Question: What is the estimated tax bill amount according to the document?
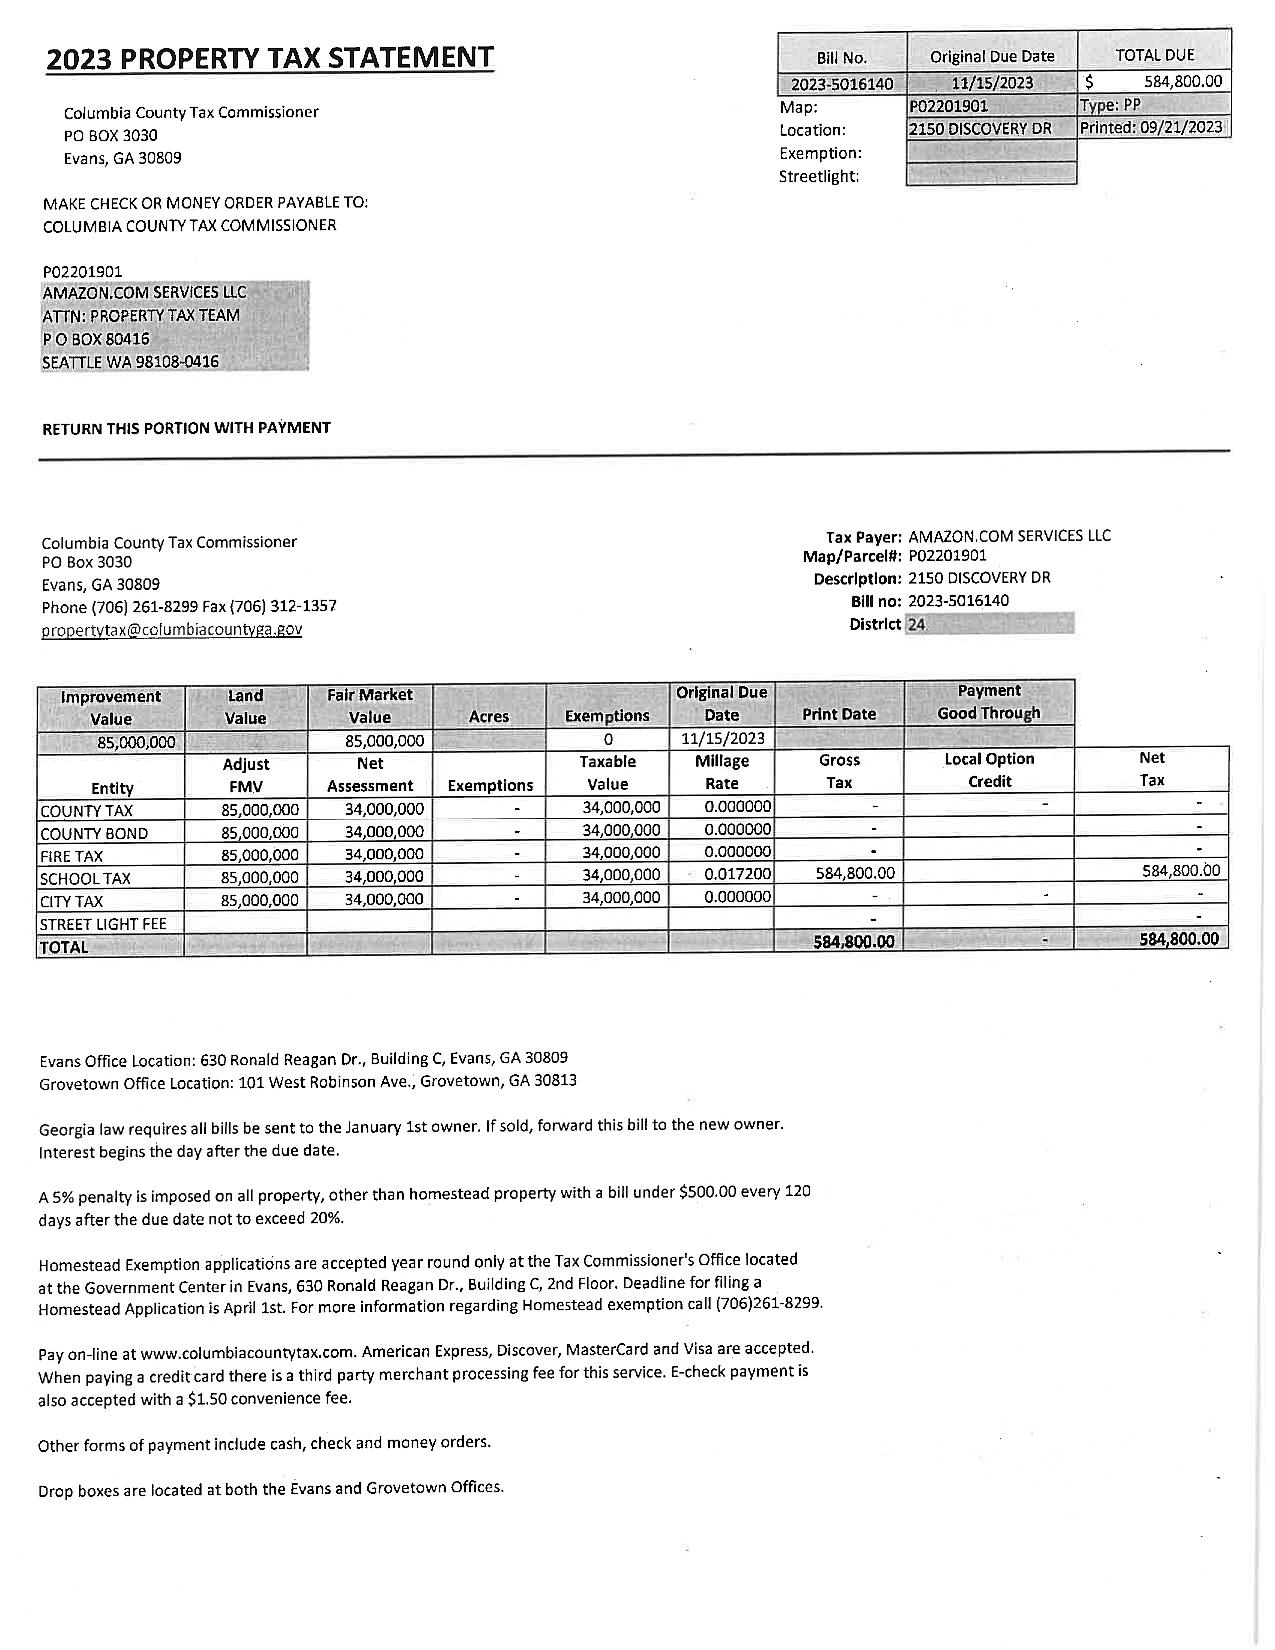
Answer: "584,800.00"